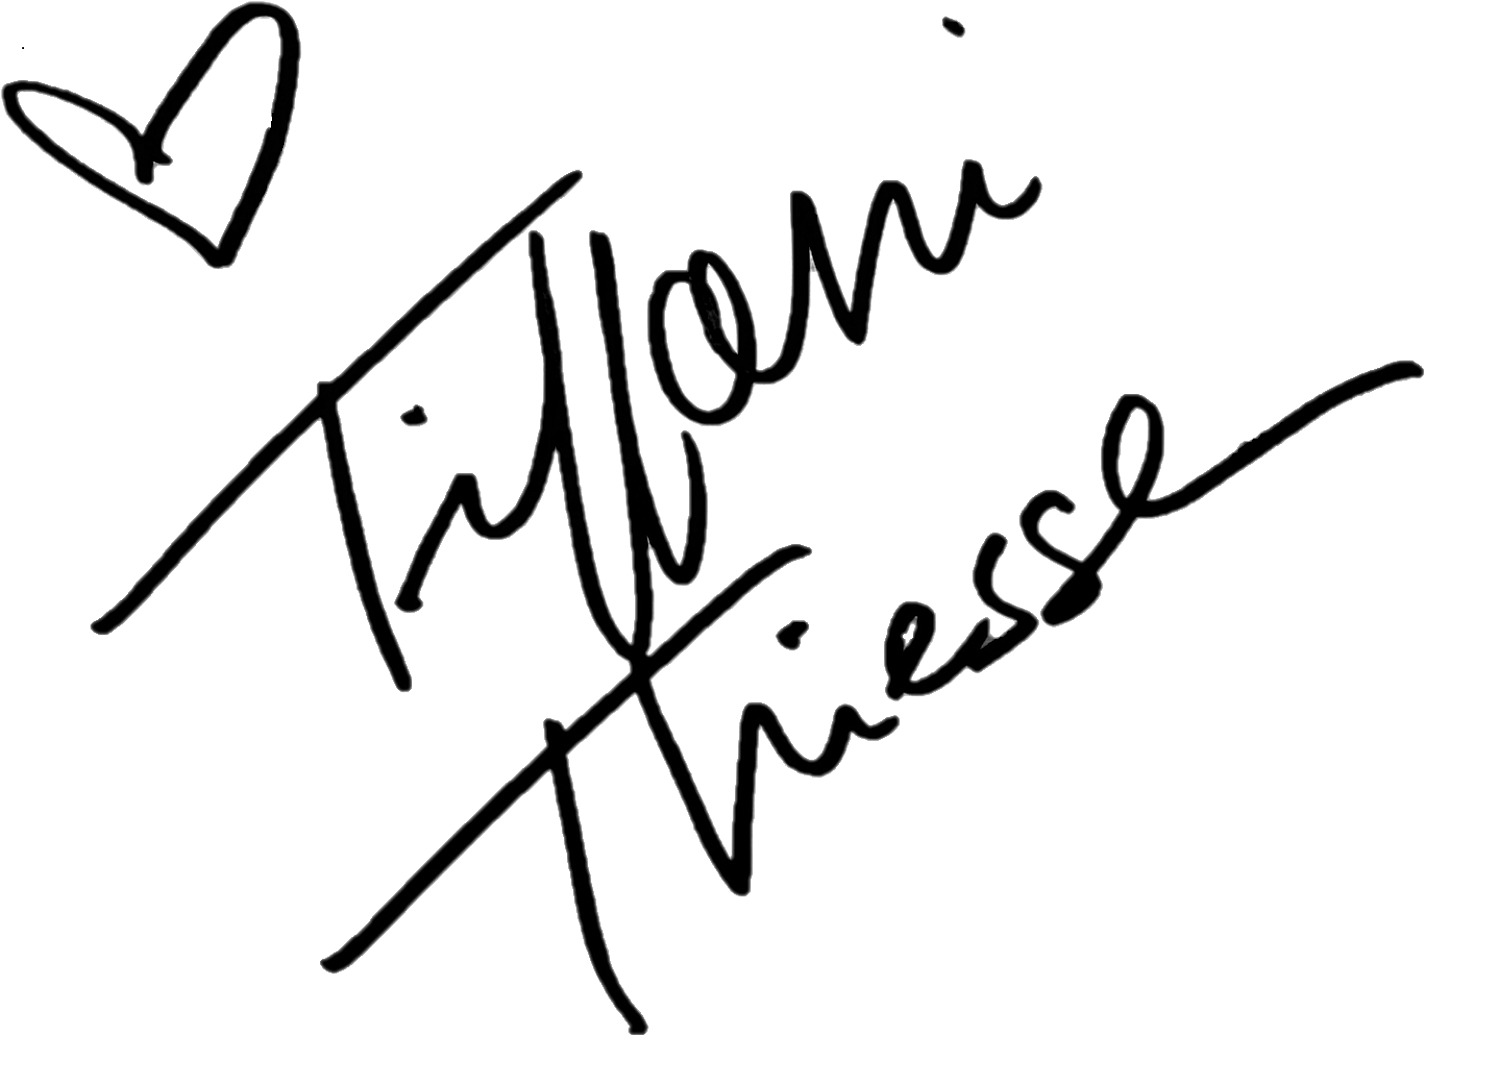
Signature of: tiffani thiessen